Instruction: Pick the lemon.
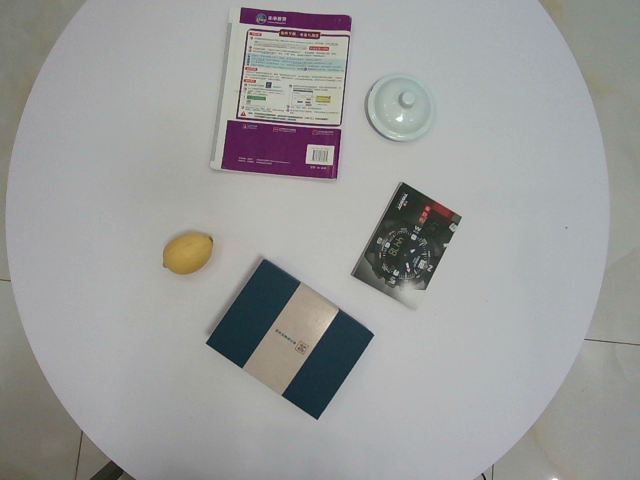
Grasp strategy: vertical